Question: Describe the condition in detail:
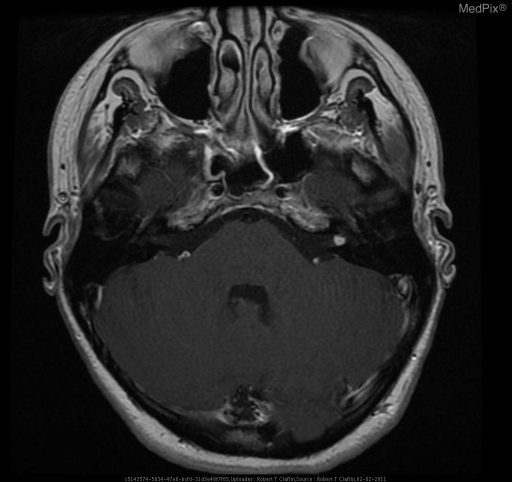
Answer: The disease is discussed as: The differential diagnosis for an extrinsic intracranial mass in the cerebellopontine angle includes the vestibular Schwannoma, meningioma, and primary cholesteatoma (epidermoid inclusion cyst).  Vestibular Schwannomas comprise 8-10% of cranial tumors and occur at a rate of 0.78-1.15/100,000 in the United States.  They usually arise from the Obersteiner-Redlich transitional zone or line of the superior division of the vestibular nerve.  This line occurs 8-12 mm distal to the brain, is the site where Schwann and connective cells give way to glia (oligodendrocytes), and marks the true boundary between the central and peripheral nervous system.  They occur unilaterally in >95% of cases; bilateral masses are found in patients with neurofibromatosis Type 2, found on chromosome 22.

This mass is unusual in that one would expect extension of the mass to/from the IAC.  Therefore, CPA meningioma was originally thought to be a strong possibility.  However, the mass was confirmed by frozen section to exhibit pathology consistent with that of a vestibular Schwannoma.

Thin slice gadolinium-enhanced MRI is the study of choice with 98% sensitivity and a false-positive rate of ~0%.  Computed tomography with intravenous contrast is the second line study.